Question: How does the patient history play a role?
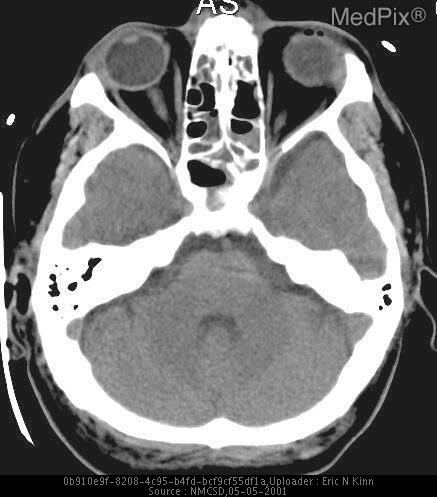
Answer: The patient's history of 35 year old man presented to the emergency department with complaints of epigastric pain. He is diaphoretic, but otherwise appears in good health.  During initial ER presentation patient became pulseless and was resuscitated for one hour, until a stable rhythm was established. is key in understanding the case.